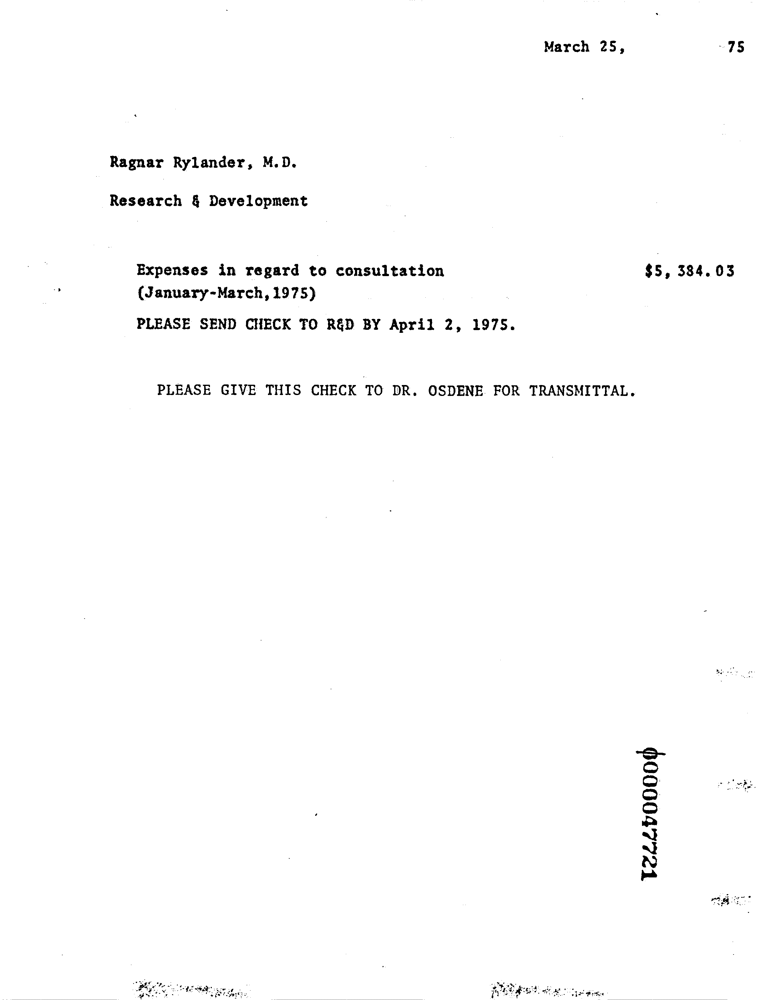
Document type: Invoice